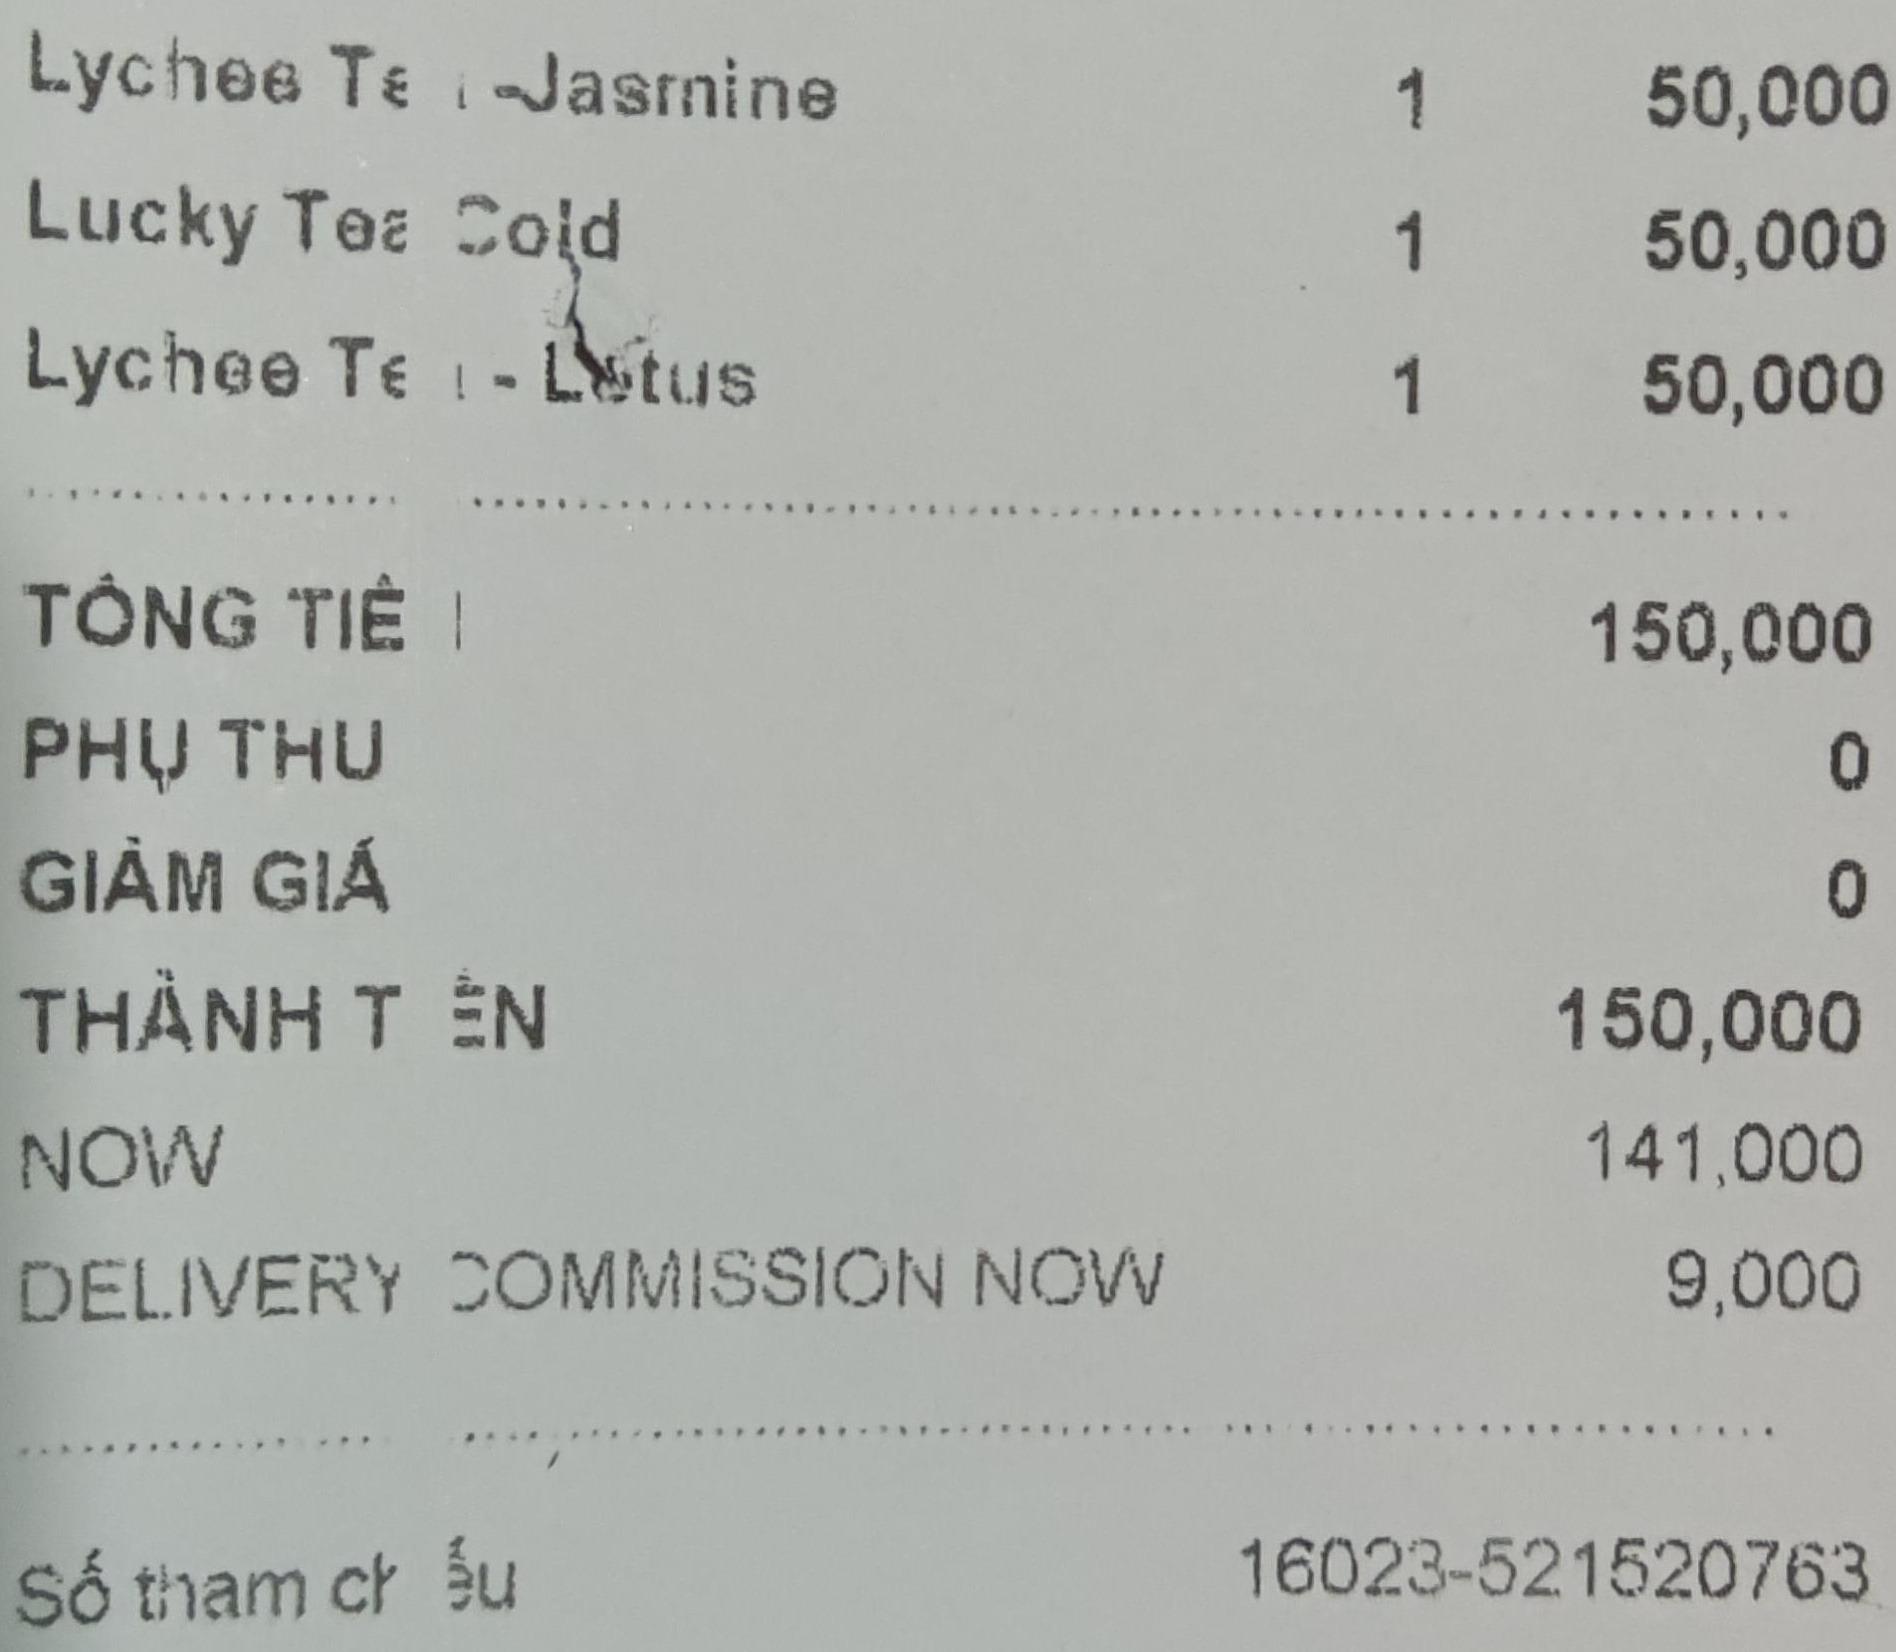
<table>
<tr>
<td>Lychee Te - Jasmine</td>
<td>1</td>
<td>50,000</td>
</tr>
<tr>
<td>Lucky Tea Cold</td>
<td>1</td>
<td>50,000</td>
</tr>
<tr>
<td>Lychee Te - Lotus</td>
<td>1</td>
<td>50,000</td>
</tr>
</table>

TỔNG TIỀN 150,000
PHỤ THU 0
GIẢM GIÁ 0
THÀNH TIỀN 150,000
NOW 141,000
DELIVERY COMMISSION NOW 9,000

Số tham chiếu 16023-521520763